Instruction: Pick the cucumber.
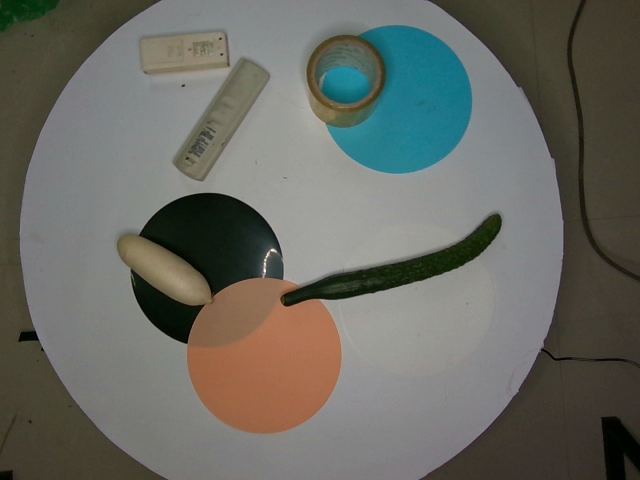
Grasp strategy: vertical